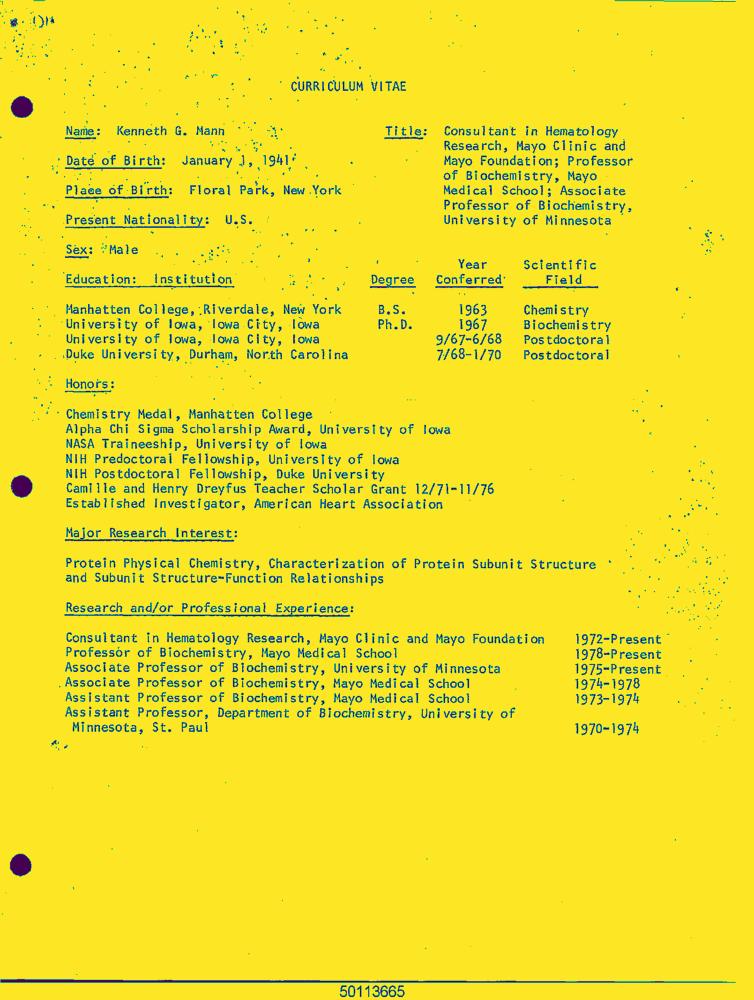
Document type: Resume-Doc